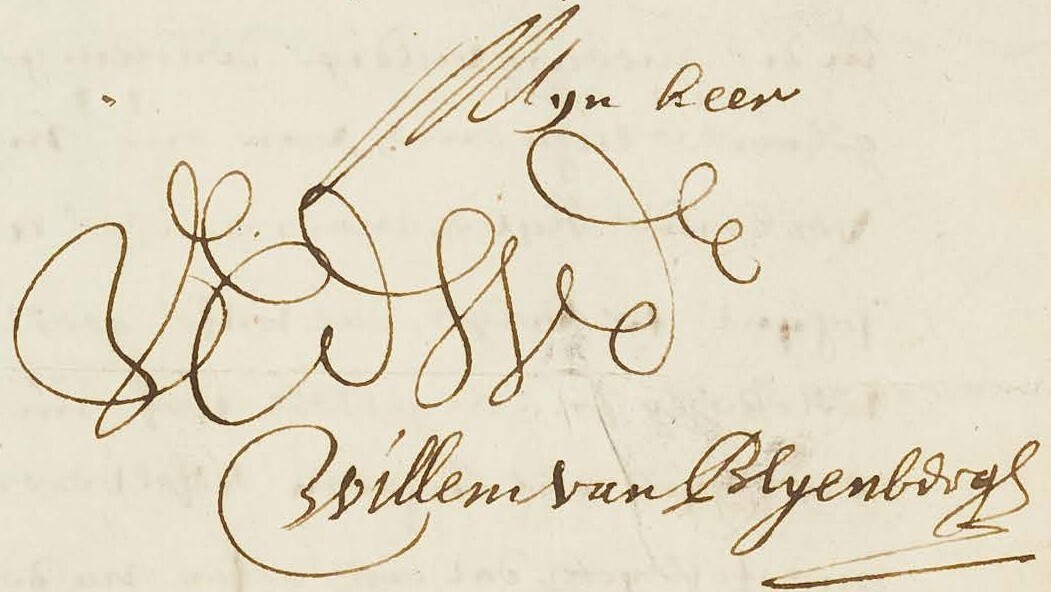
Signature of: willem van blijenbergh